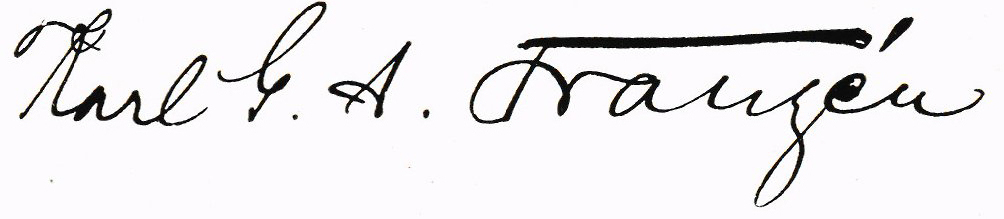
Signature of: karl franzén